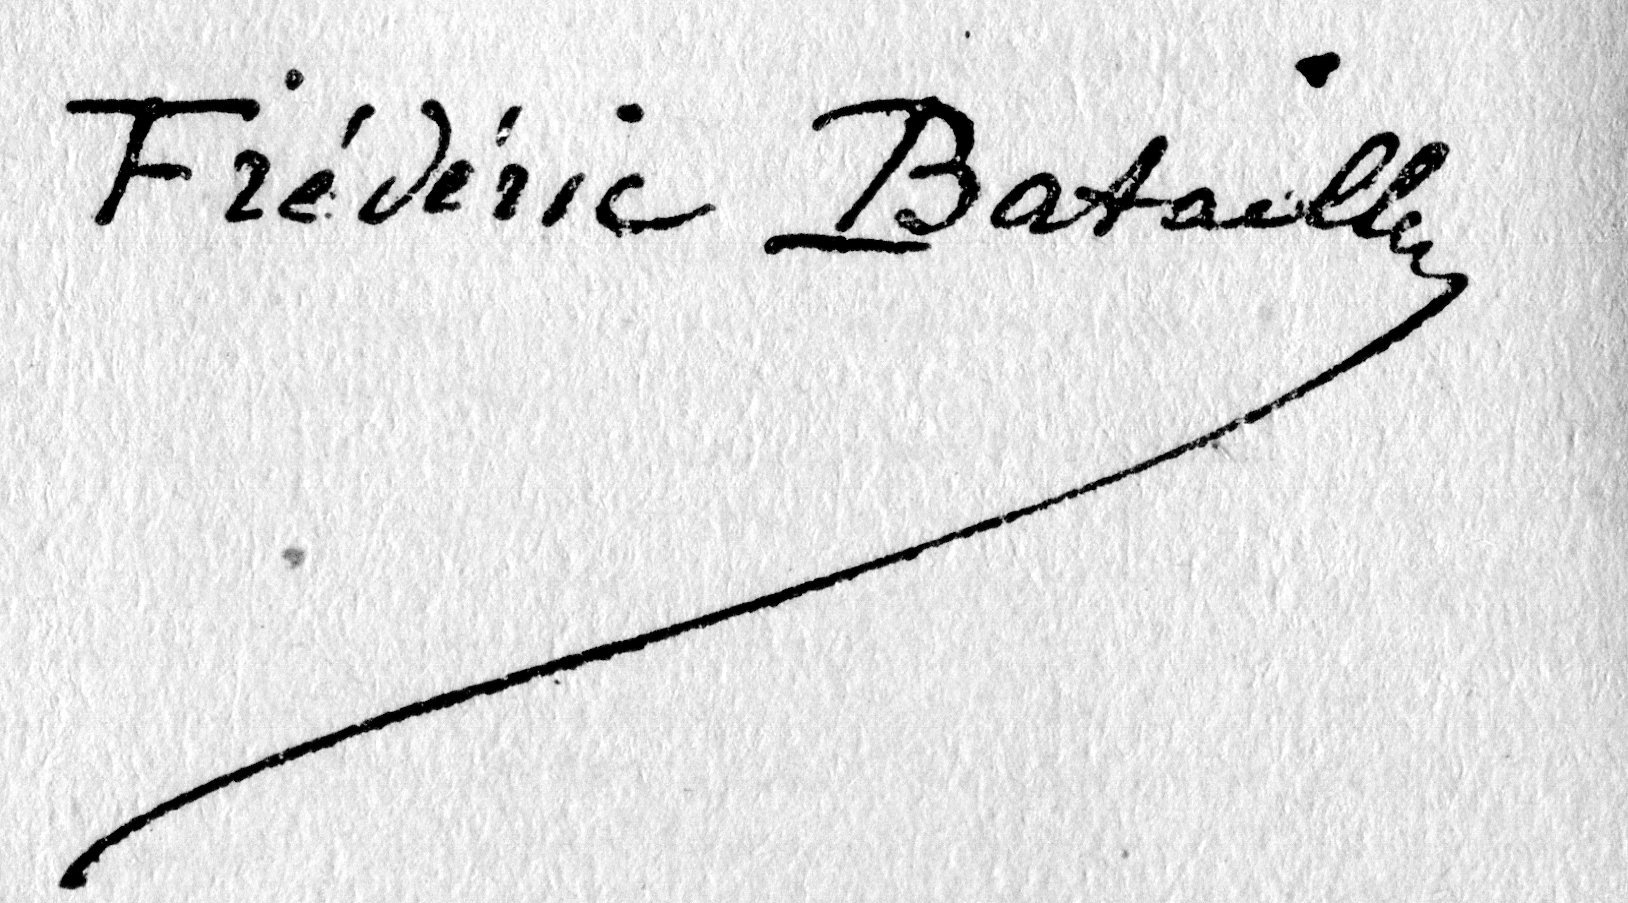
Signature of: frédéric bataille